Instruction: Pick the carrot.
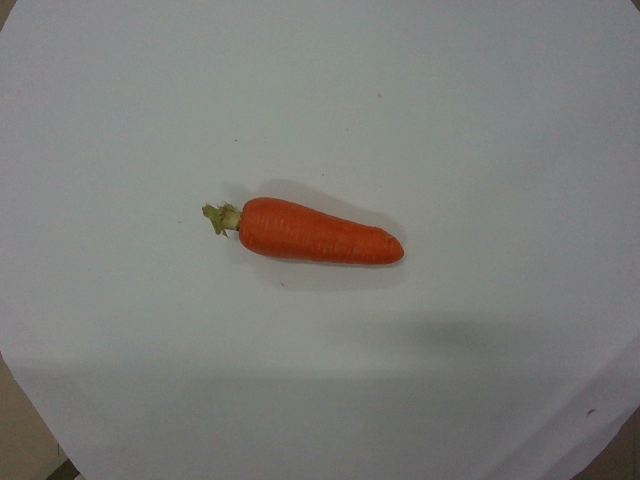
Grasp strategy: vertical